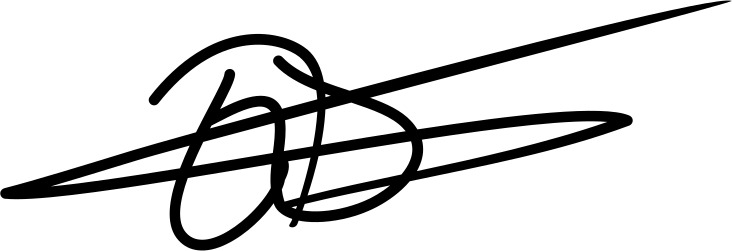
Signature of: edona bilali